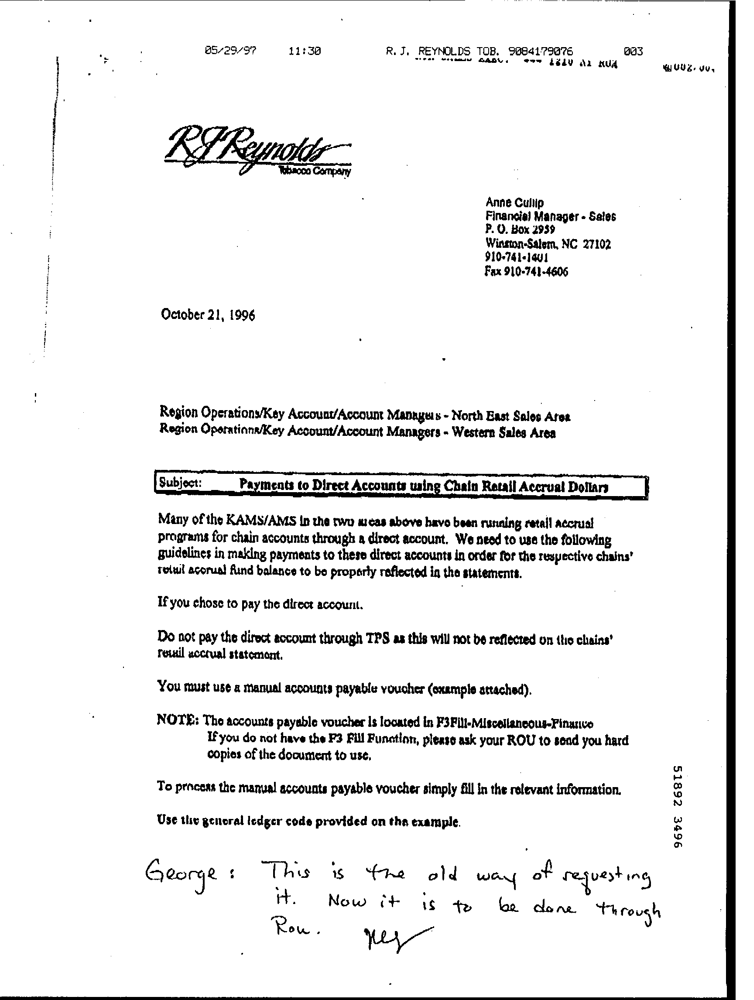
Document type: Invoice